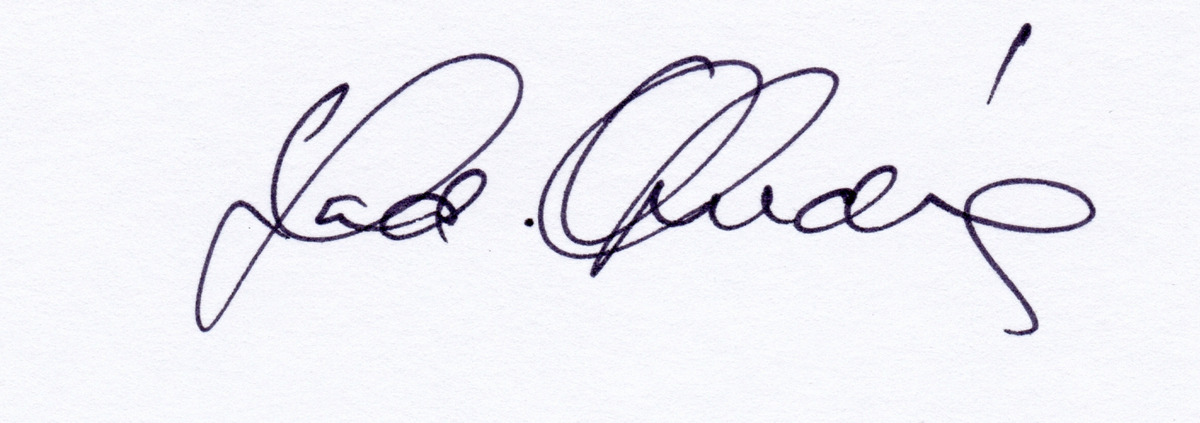
Signature of: ladislav chudík